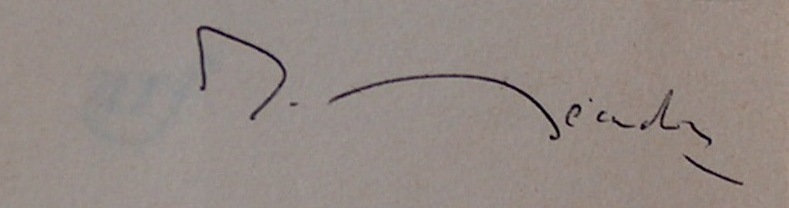
Signature of: michel décaudin